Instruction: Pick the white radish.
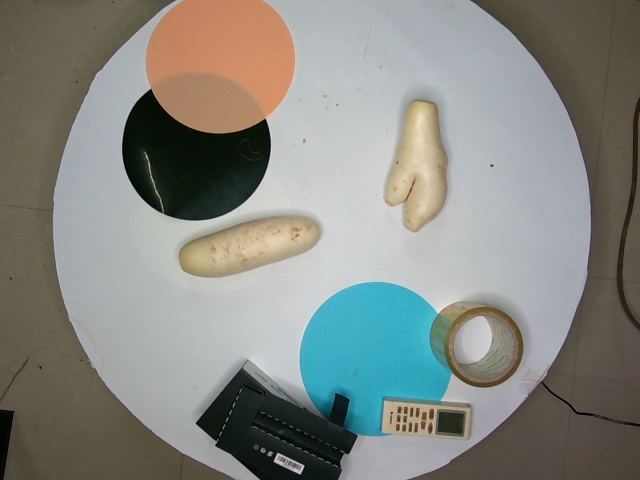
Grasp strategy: vertical